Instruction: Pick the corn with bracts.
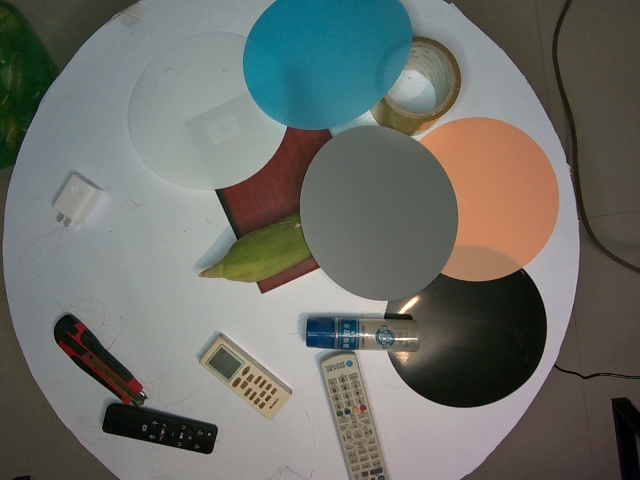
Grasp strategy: vertical